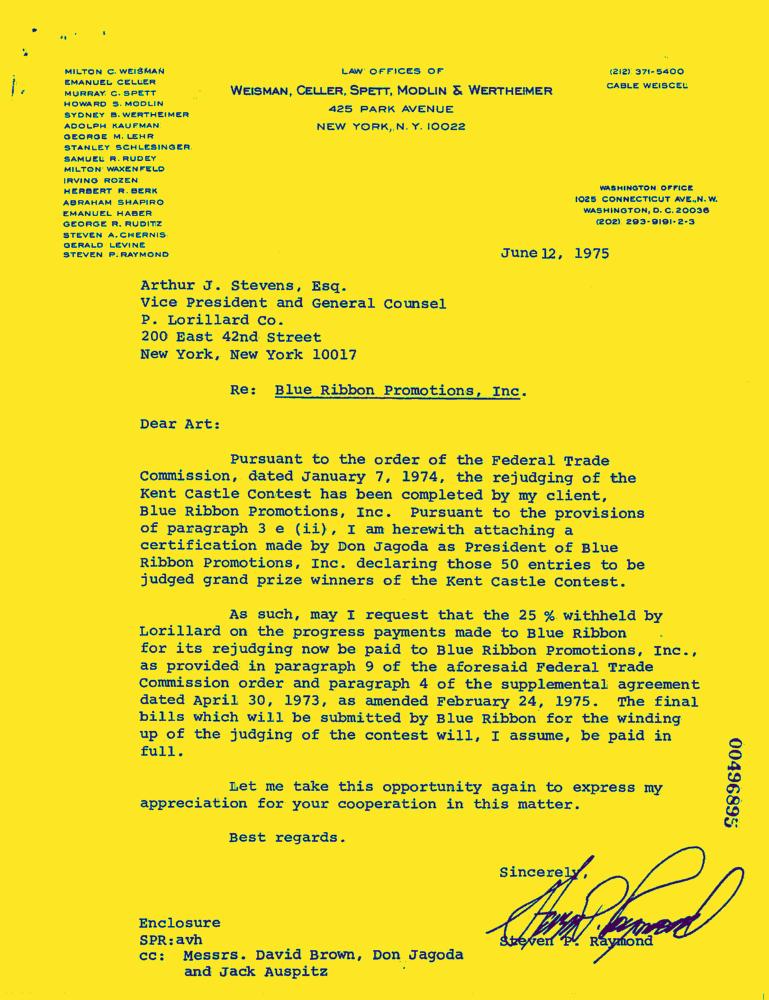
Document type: Letter-Doc